Question: Talk about the condition:
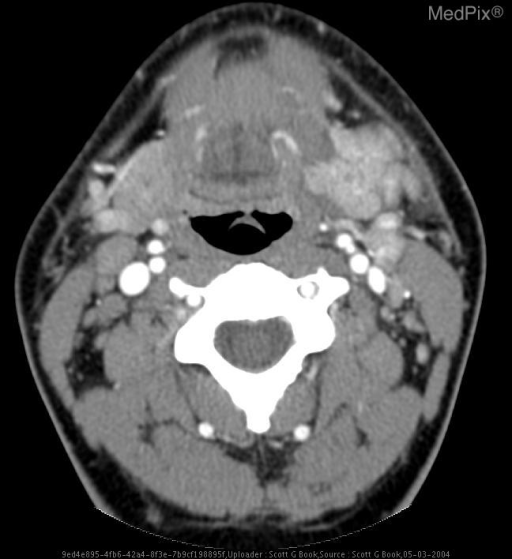
Answer: The disease is discussed as: Acute bacterial infections of the salivary glands are uncommon but are usually due to Staphylococcus  aureus, Streptococcus, and Haemophillus influenza.   Predisposing factors include decreased flow, dehydration, post radiation, chemotherapy, imunosuppression, and recent dental work. TB and cat scratch fever can cause granulomatous sialadenitis.  Acute infectious sialadenitis is most commonly viral.  The most common viral cause is mumps (a myxovirus) which usually involves only the parotid glands bilaterally.  Other viral causes include HIV, coxsackie, and influenza.

Clinical findings:
Signs and symptoms include erythema, pain, tenderness, and swelling which may increase with eating. Frank pus may drain from the ducts, especially with massage of the glands.  Adenopathy may be associated.

Complications:
Infection of the submandibular gland can lead to abscess and Ludwig’s Angina, which is a life-threatening infection of the sublingual and submental spaces.  Other complications include stricture of the ducts and chronic sialadenitis.

Radiographic imaging:
With infectious indications, CT should be the mainstay of imaging. Noncontrast imaging is useful to identify sialolythiasis and contrast imaging to identify abscesses, cysts, adenopathy and possible neoplasms.  If infection is less likely and there is a strong suspicion of neoplasm, fat-saturated MR is the study of choice.  Sialography is reserved for the evaluation of chronic sialadenitis without stones.   Conventional sialography may be replaced by thin section MR sialography.

Treatment:
Oral antibiotics and hydration are usually sufficient.  Palliative methods to decrease inflammation include warm compresses and massage and/or sialogogues to promote drainage.  Small abscesses can be treated conservatively as well.  Abscesses that do not respond to antibiotic treatment may require surgical drainage.